Question: What is the potential diagnosis?
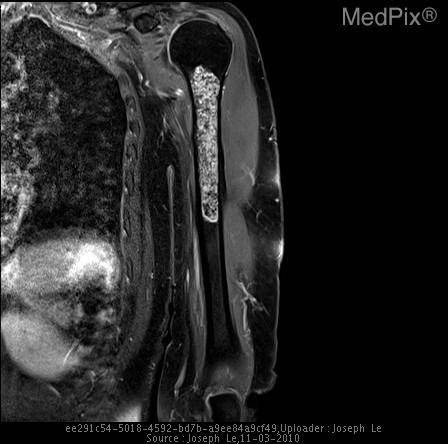
Answer: The possible diagnosis includes •  Enchondroma
•  Chondrosarcoma
•  Bone Infarct
•  Simple bone cyst
•  Fibrous dysplasia.